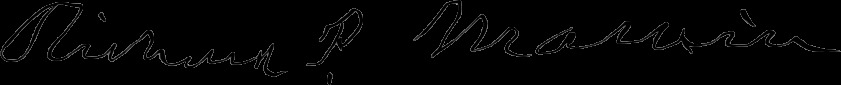
Signature of: richard p marvin